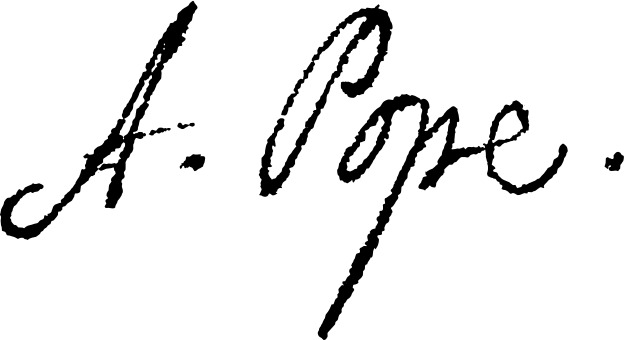
Signature of: alexander pope